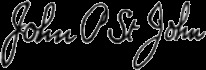
Signature of: john st john